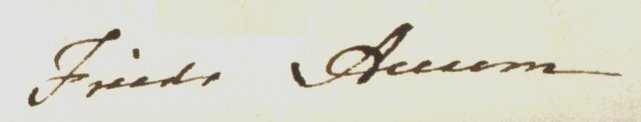
Signature of: friedrich accum